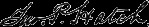
Signature of: john porter hatch